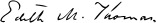
Signature of: edith m thomas